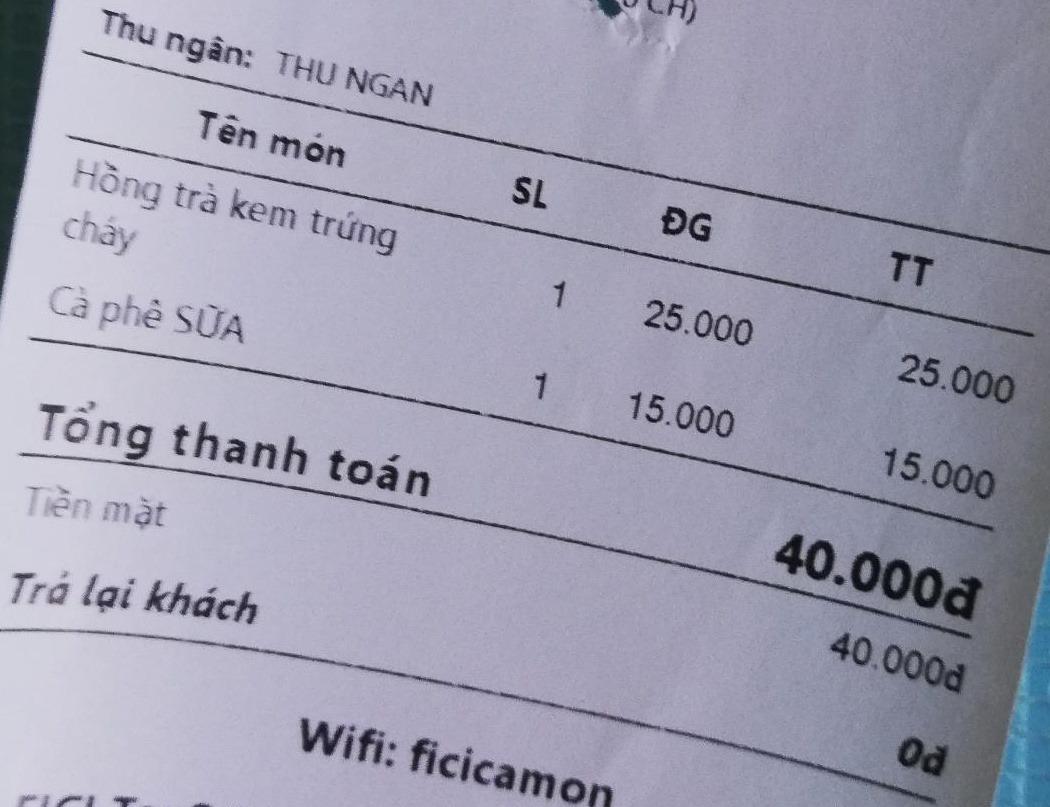
Thu ngân: THU NGAN

<table>
<tr>
<th>Tên món</th>
<th>SL</th>
<th>ĐG</th>
<th>TT</th>
</tr>
<tr>
<td>Hồng trà kem trứng chảy</td>
<td>1</td>
<td>25.000</td>
<td>25.000</td>
</tr>
<tr>
<td>Cà phê SỮA</td>
<td>1</td>
<td>15.000</td>
<td>15.000</td>
</tr>
</table>

Tổng thanh toán 40.000đ
Tiền mặt 40.000đ
Trả lại khách 0đ

Wifi: ficicamon